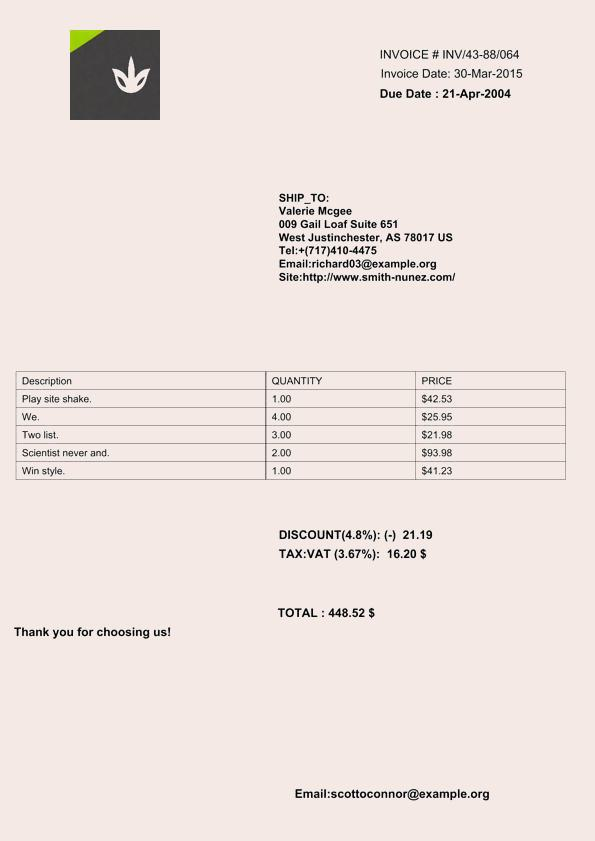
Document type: Invoice